Question: Talk about the condition:
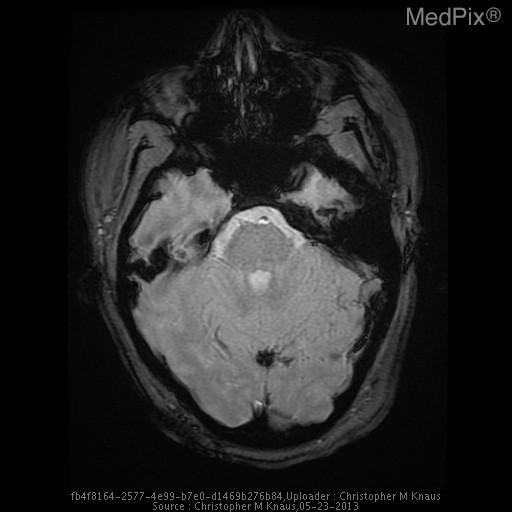
Answer: The disease is discussed as: Venous sinus thrombosis is caused by thrombus formation in the dural venous sinuses or cerebral veins.  It is an uncommon disorder (2-7 per million) which can have serious complications.  Causal factors include local (regional infection, trauma, neoplasm) and systemic (dehydration, hypercoagulable states, pregnancy, oral contraceptives).  Clinical presentation includes headache, neurologic deficits or seizures.  The superior sagittal sinus is most commonly affected, followed by the transverse and sigmoid sinuses.  Complications include venous infarcts, intracerebral hemorrhage and intracranial hypertension.

On noncontrast CT, the thombosed sinus is usually hyperdense.  This is nonspecific as dehydrated patients, adjacent subdural or subarachnoid hemorrhage or elevated hematocrit can cause increased sinus attenuation.  On contrast enhanced CT, the empty delta sign is a central defect from thrombus surrounded by contrast enhanced blood.  On MRI, absence of a flow void or abnormal signal within the sinus is seen.

MR venography with two-dimensional time-of-flight is used due to high sensitivity for slow flow compared to 3D TOF.  Contrast enhanced MRV improves visualization of small vessels.  CT venography is a rapid and accurate method for evaluating the venous sinuses.  Disadvantages include ionizing radiation exposure and need for iodinated contrast material.